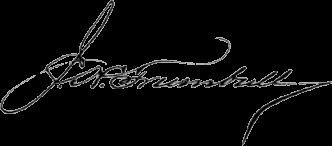
Signature of: james hammond trumbull